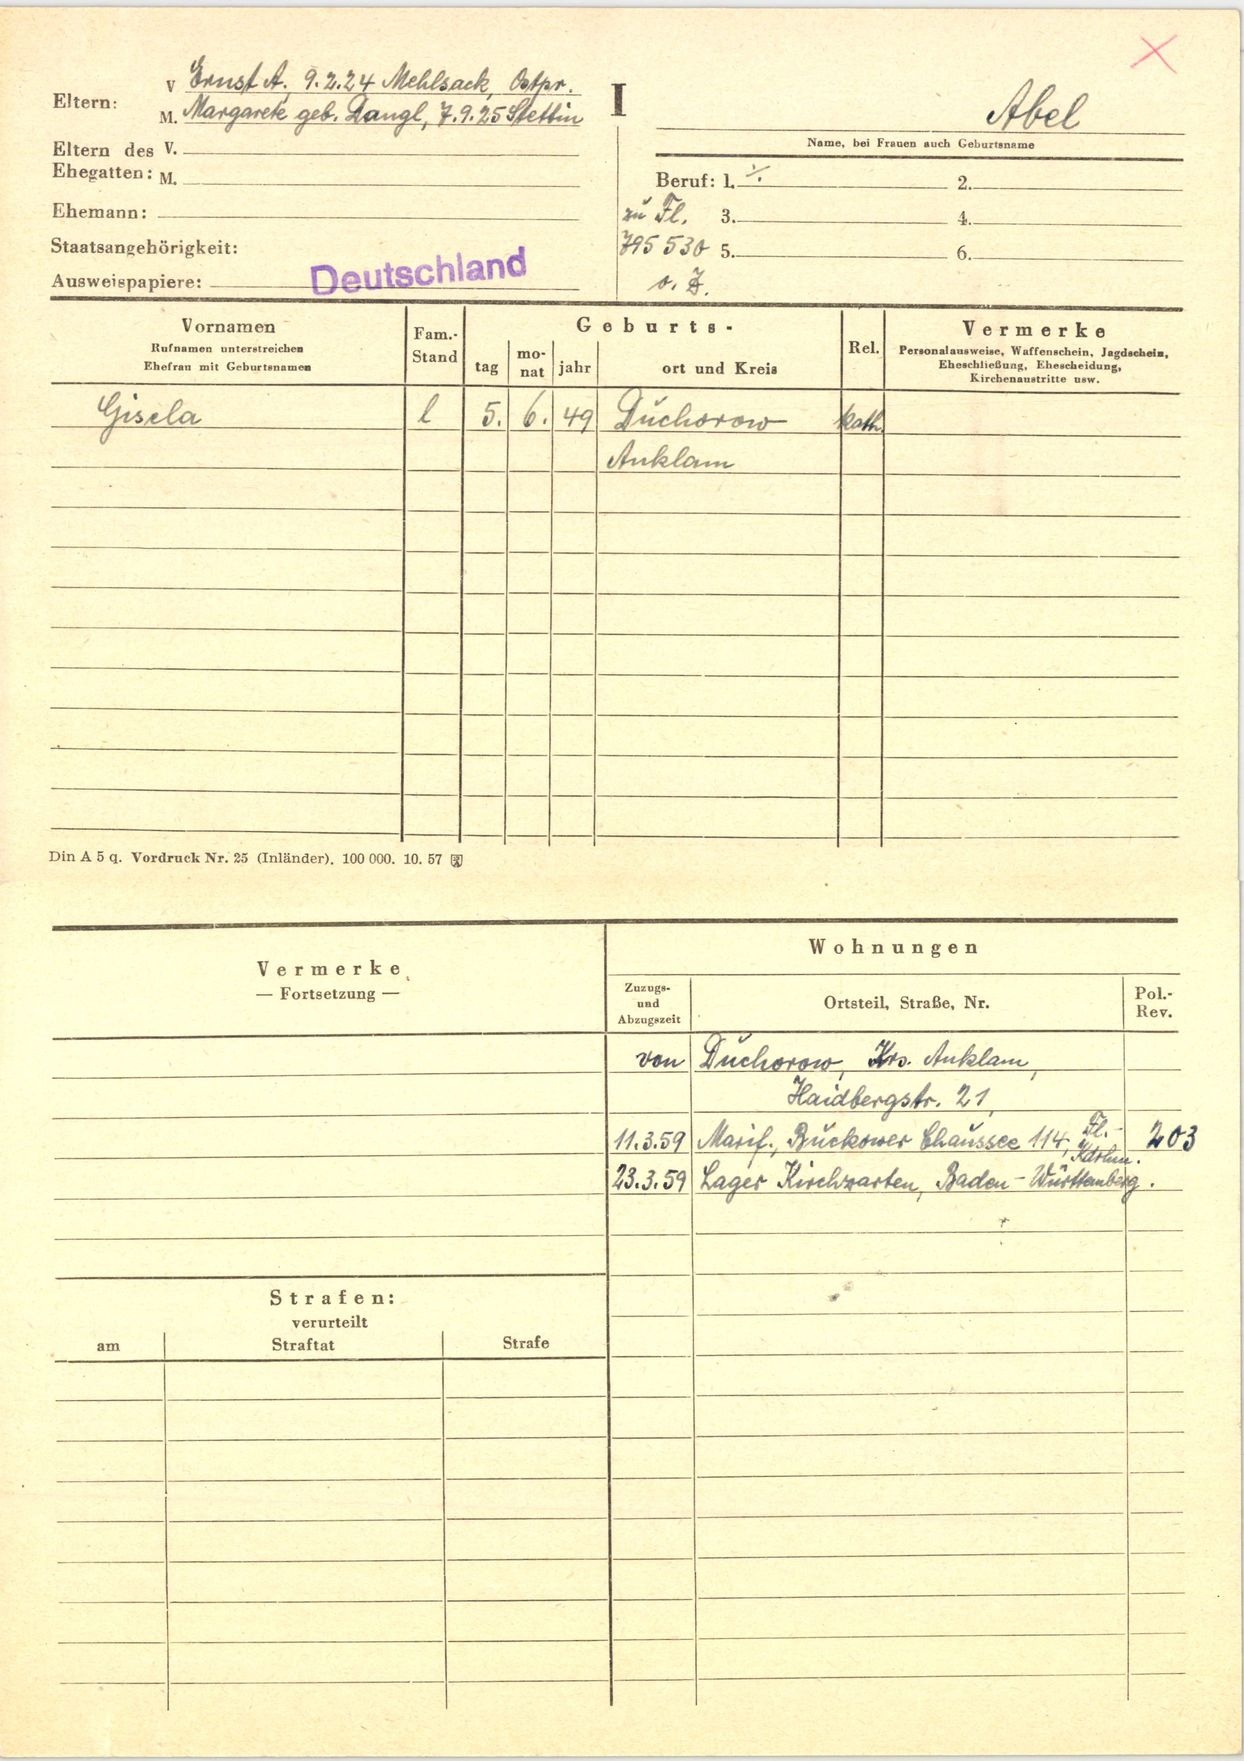
Abel